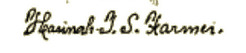
Signature of: hannah tobey farmer